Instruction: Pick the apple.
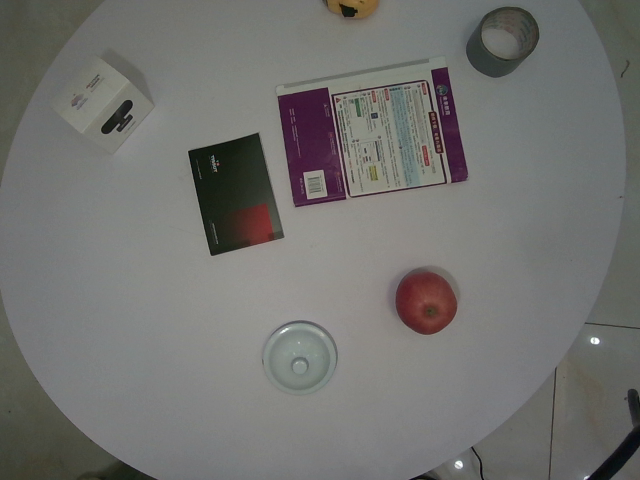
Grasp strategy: vertical